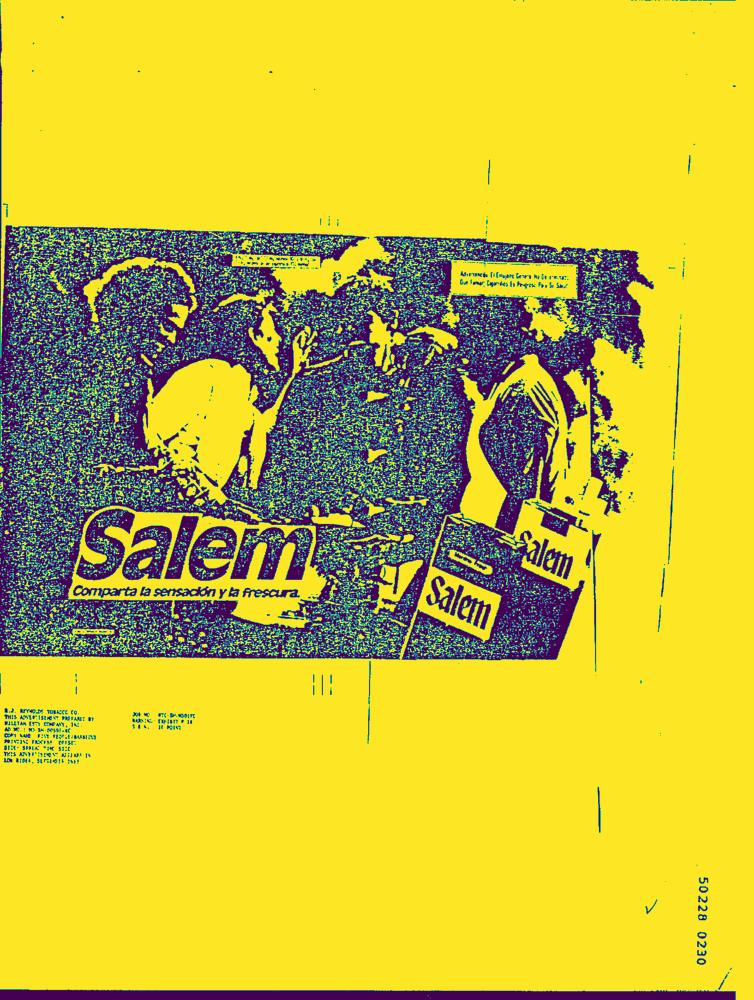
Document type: AD